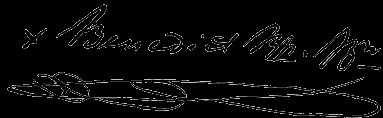
Signature of: benedict joseph fenwick